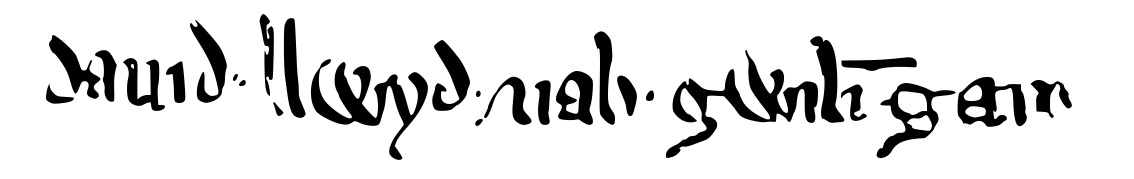
Signature of: dafydd ap gwilym